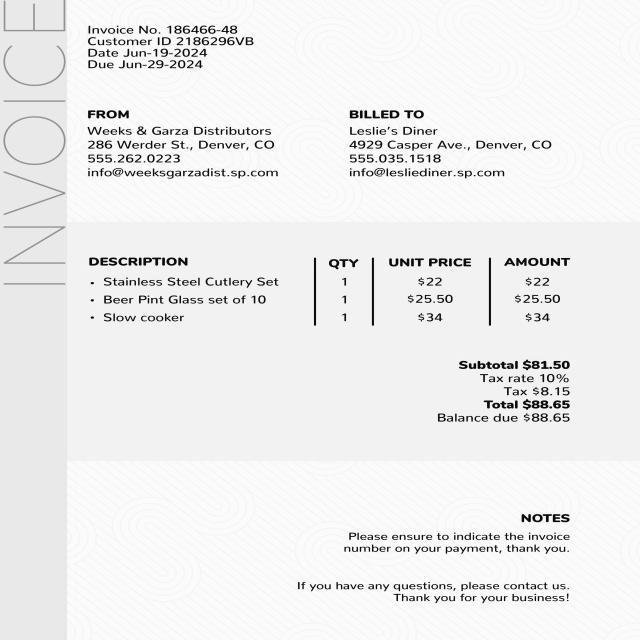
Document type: Invoice